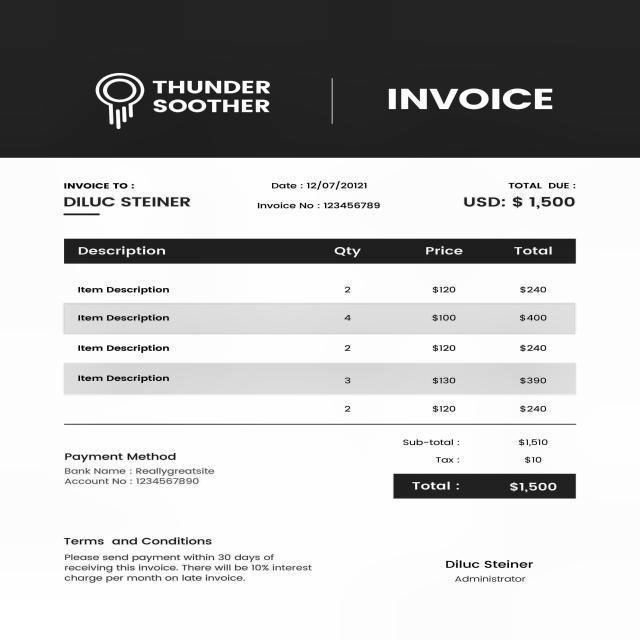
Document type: Invoice